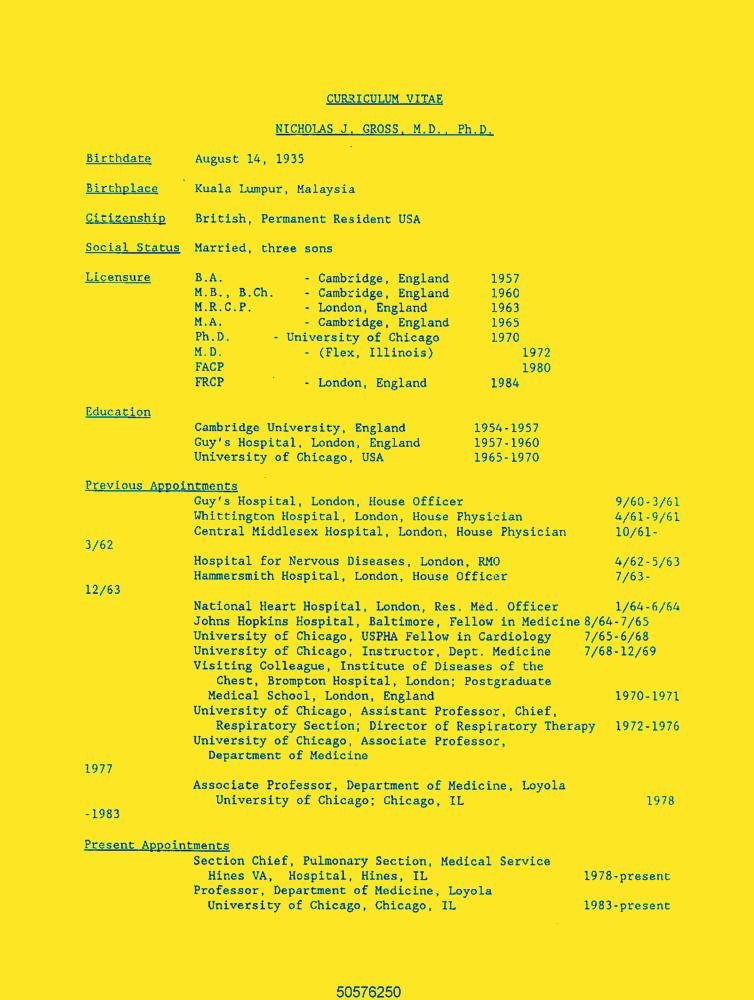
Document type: Resume-Doc